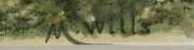
Signature of: mary ann wills